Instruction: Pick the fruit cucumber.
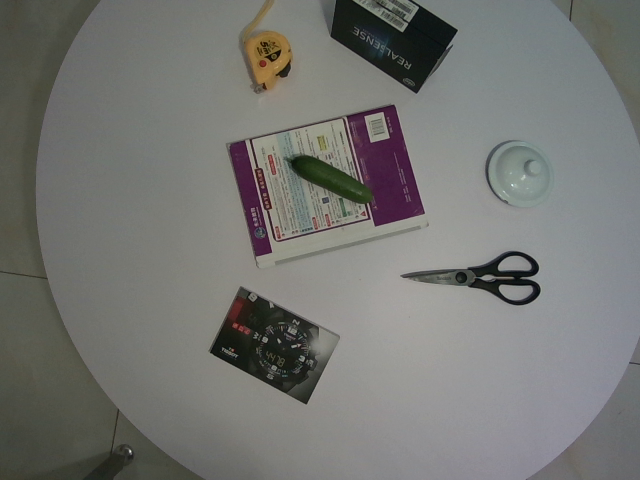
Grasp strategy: vertical